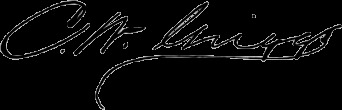
Signature of: chauncey wright griggs